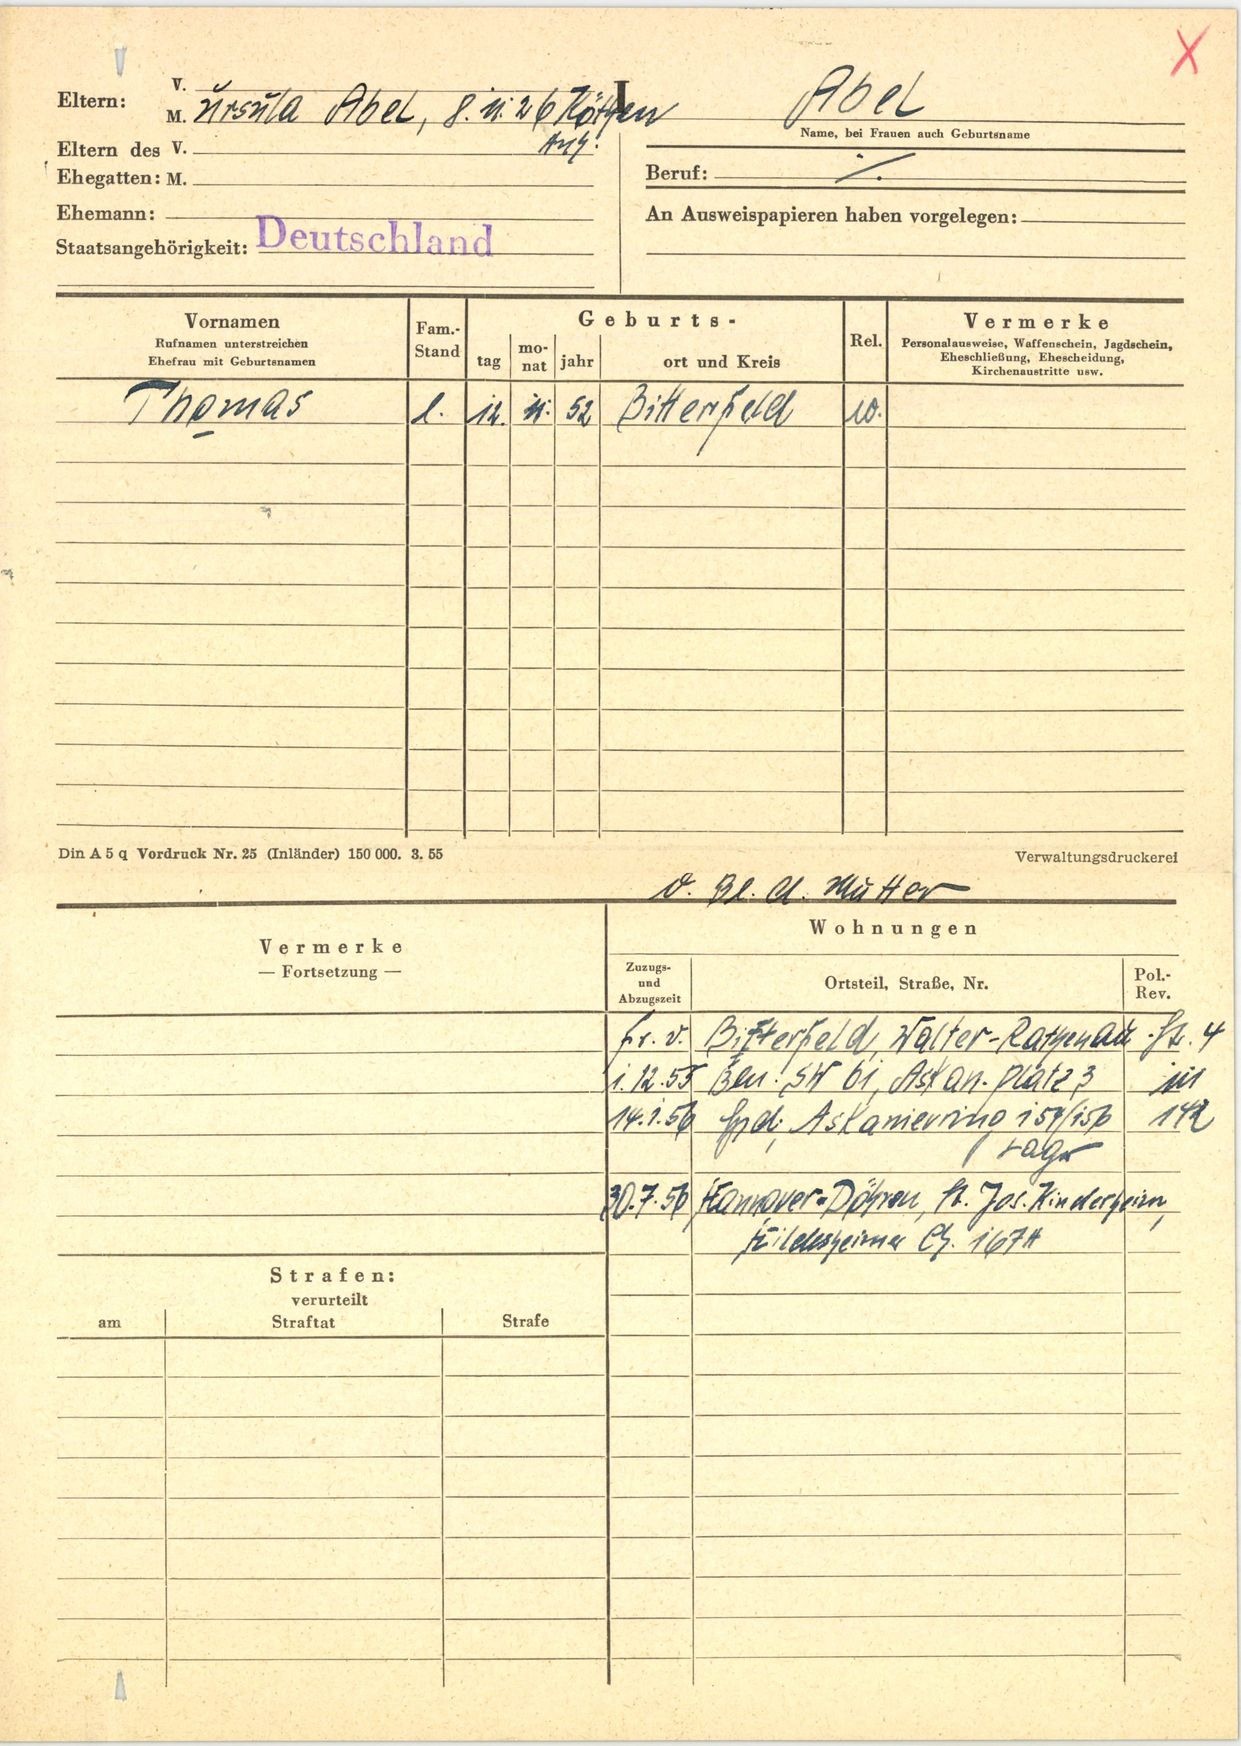
Abel